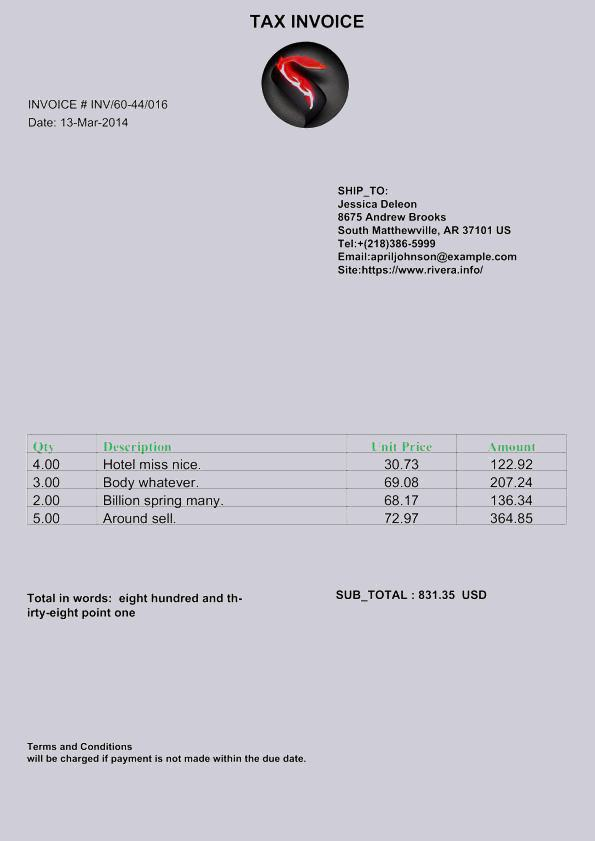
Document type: Invoice